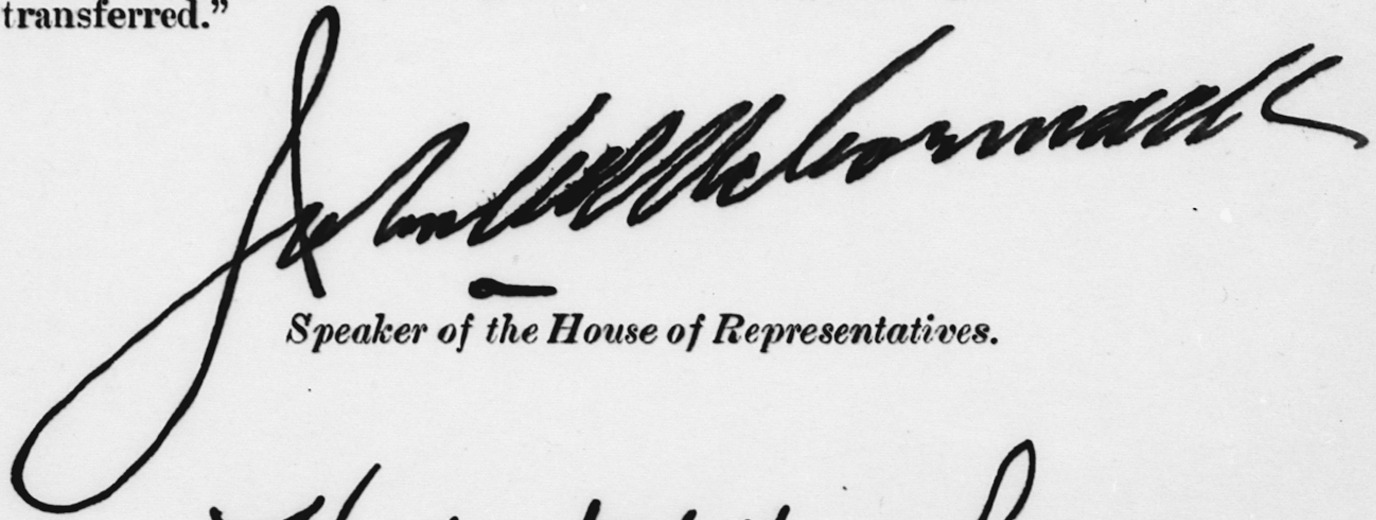
Signature of: john william mccormack